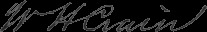
Signature of: william h crain